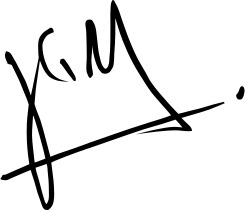
Signature of: juan guaidó